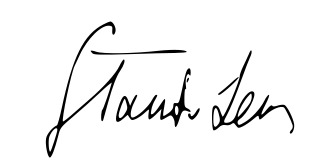
Signature of: stanisław lem